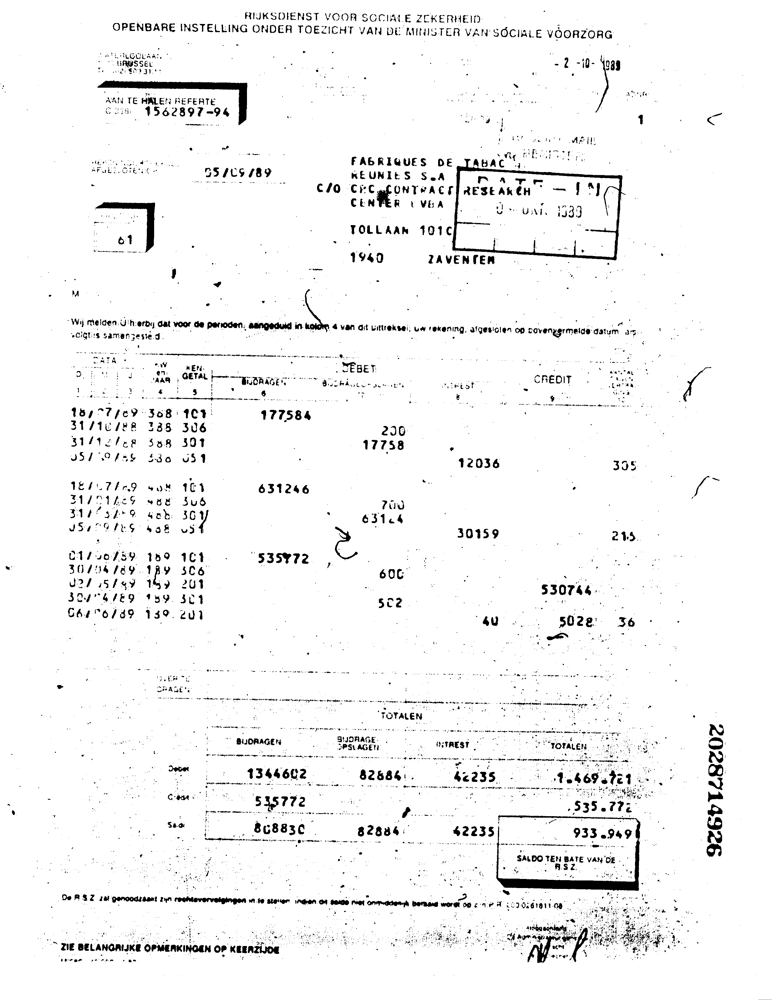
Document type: Invoice